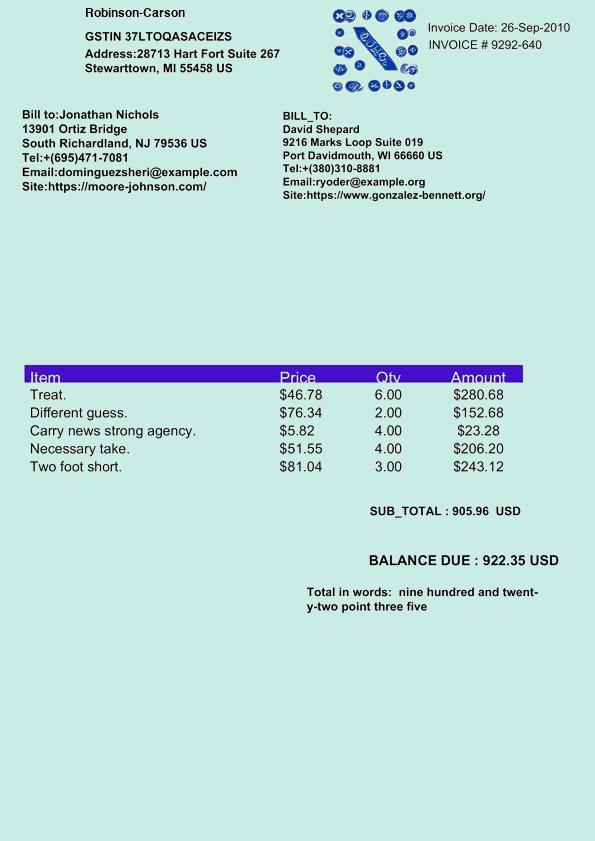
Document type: Invoice